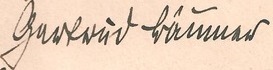
Signature of: gertrud bäumer